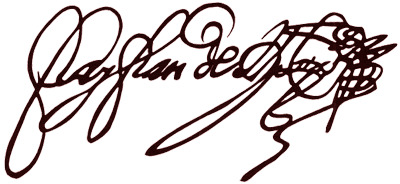
Signature of: francisco de ayeta